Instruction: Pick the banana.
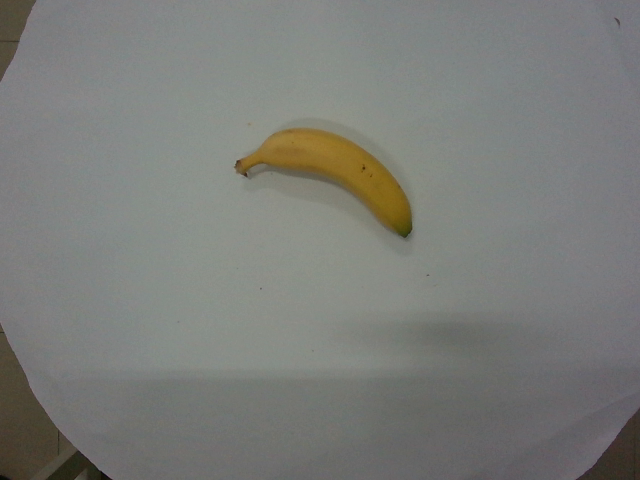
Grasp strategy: vertical